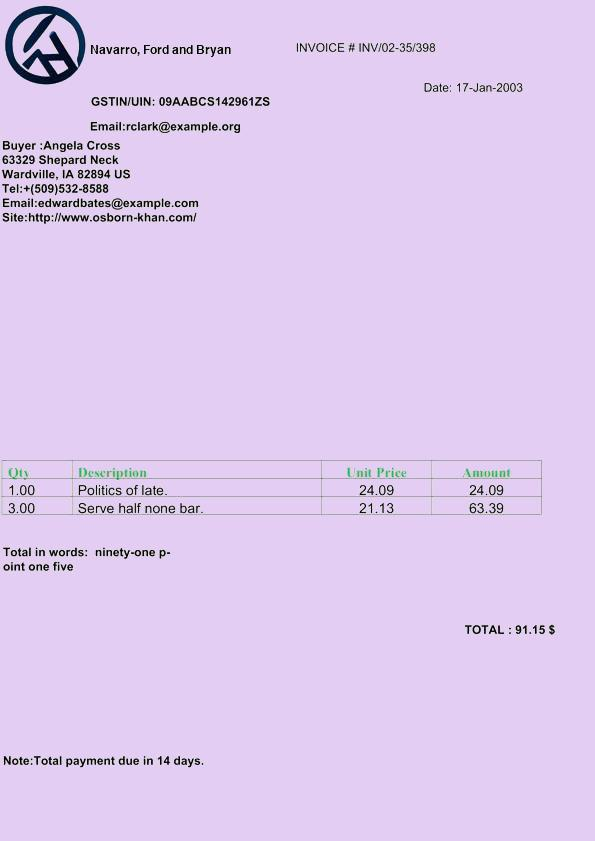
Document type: Invoice